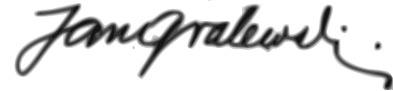
Signature of: jan gralewski